Question: Describe the condition in detail:
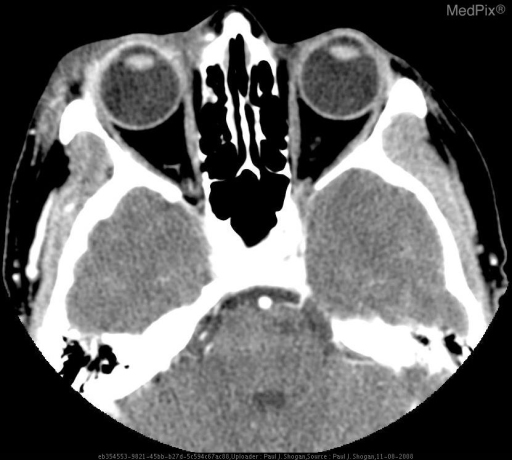
Answer: The disease is discussed as: Choroidal melanomas are the most common primary intraocular tumors in adults, and the most commonly occurring uveal melanoma.  The uvea is subdivided into the iris, the ciliary body, and the choroids.  Most choroidal melanomas are believed to develop from preexisting melaanocytic nevi.  The estimated prevalence is five to seven cases per 1 million adults, occurring most commonly in people of northern European descent.  Sixty-five percent of melanomas occur in those older than 50 years.  Patients may be asymptomatic with lesions discovered during a routine ophthalmologic examination.  Other patients may notice vision loss, photopsia, and visual field deficits.

Melanomas primarily metastasize to the liver, as well as to the lung, bone, kidney, and brain.  Treatment is dependent on site of origin, size, location of the primary lesion, and on the presence of extraocular extension, recurrence, or metastases.  Melanomas greater than 1 cm in thickness are managed with enucleation.  Medium sized lesions (3 mm to 1 cm) may be managed with enucleation, plaque brachytherapy and external-beam radiation.  Small tumors (<3 mm in thickness) are monitored every 3-6 months with US.

Uveal melanomas are usually assessed by ophthalmologic examination, fluorescein angiography, US, CT or MR imaging.  On unenhanced CT, these lesions appear elevated, hyperdense, are sharply marginated, and following contrast administration avidly enhance.  At MR imaging, most melanomas appear as well-defined solid masses that are hyperintense on T1-weighted images, and hypointense on T2-weighted images secondary to the paramagnetic effects of melanin.  Contrast enhanced fat-suppressed MR images are useful to demonstrate scleral invasion, tumor extension to the optic disc, and extraocular invasion.